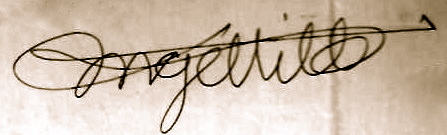
Signature of: àngel millà i navarro